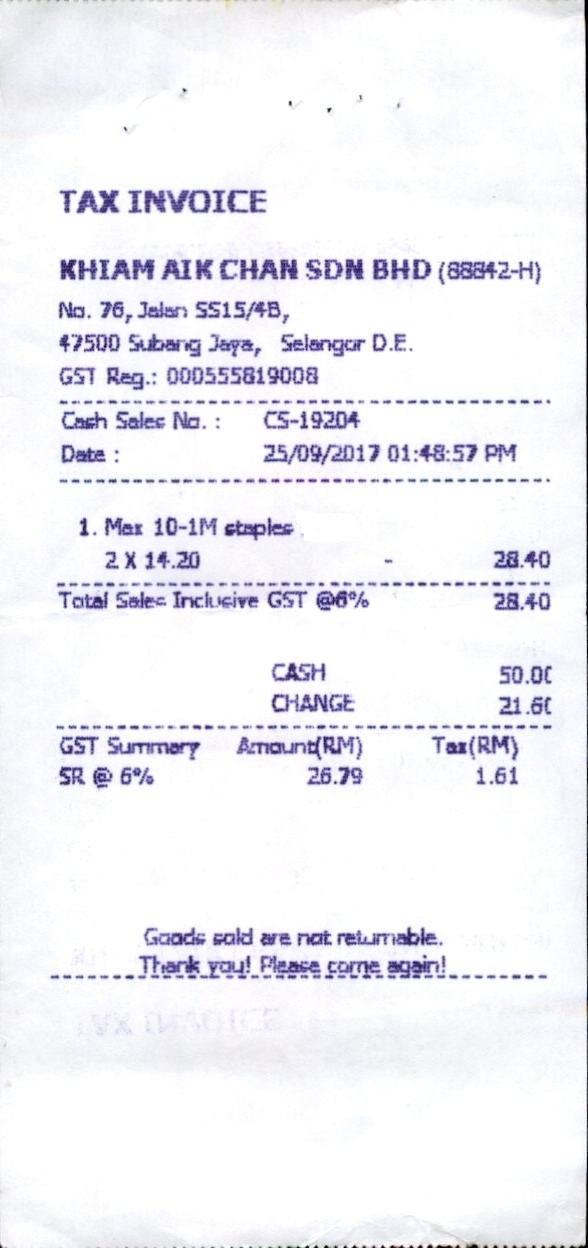
TAX INVOICE
KHIAM AIK CHAN SDN BHD (88842-H)
NO. 76, JALAN SS15/4B,
47500 SUBANG JAYA, SELANGOR D.E.
GST REG.: 000555819008
CASH SALES NO. :
CS-19204
DATE :
25/09/2017 01:48:57 PM
1. MAX 10-1M STAPLES
2 X 14.20
28.40
TATAL SALES INCLUSIVE GST @6%
28.40
CASH
50.00
CHANGE
21.60
GST SUMMARY
AMOUNT(RM)
TAX(RM)
SR @ 6%
26.79
1.61
GOODS SOLD ARE NOT RETURNABLE.
THANK YOU! PLEASE COME AGAIN!